Question: What might the diagnosis be?
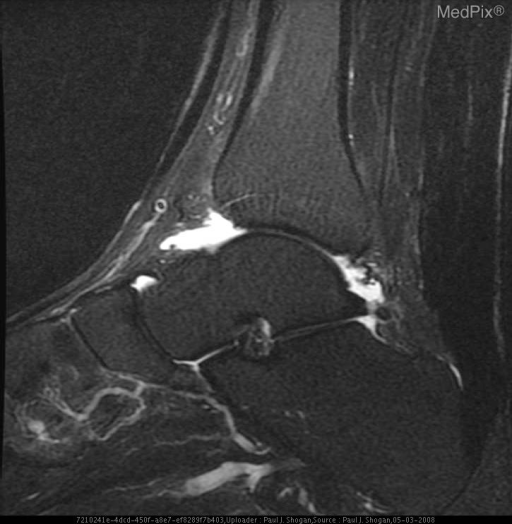
Answer: The possible diagnosis includes Achilles Tendonitis
Partial Achilles tendon tear
Gout
Neoplasms of the Achilles tendon.
Achilles’-Tendon Xanthoma.